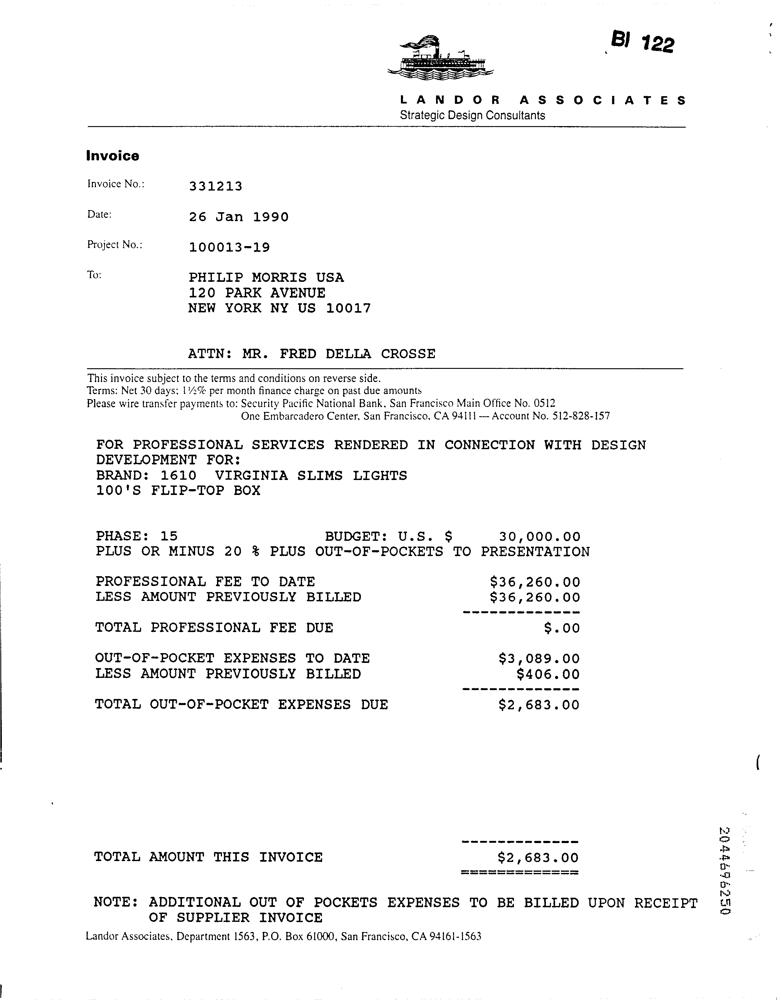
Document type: Invoice